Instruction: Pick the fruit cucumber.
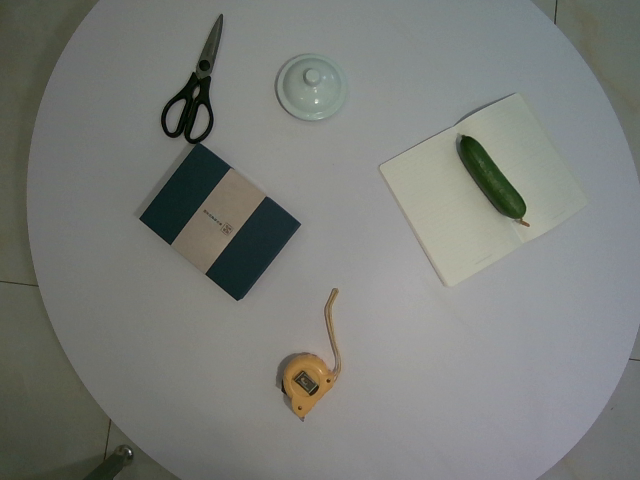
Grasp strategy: vertical